Question: How is the property described in the document?
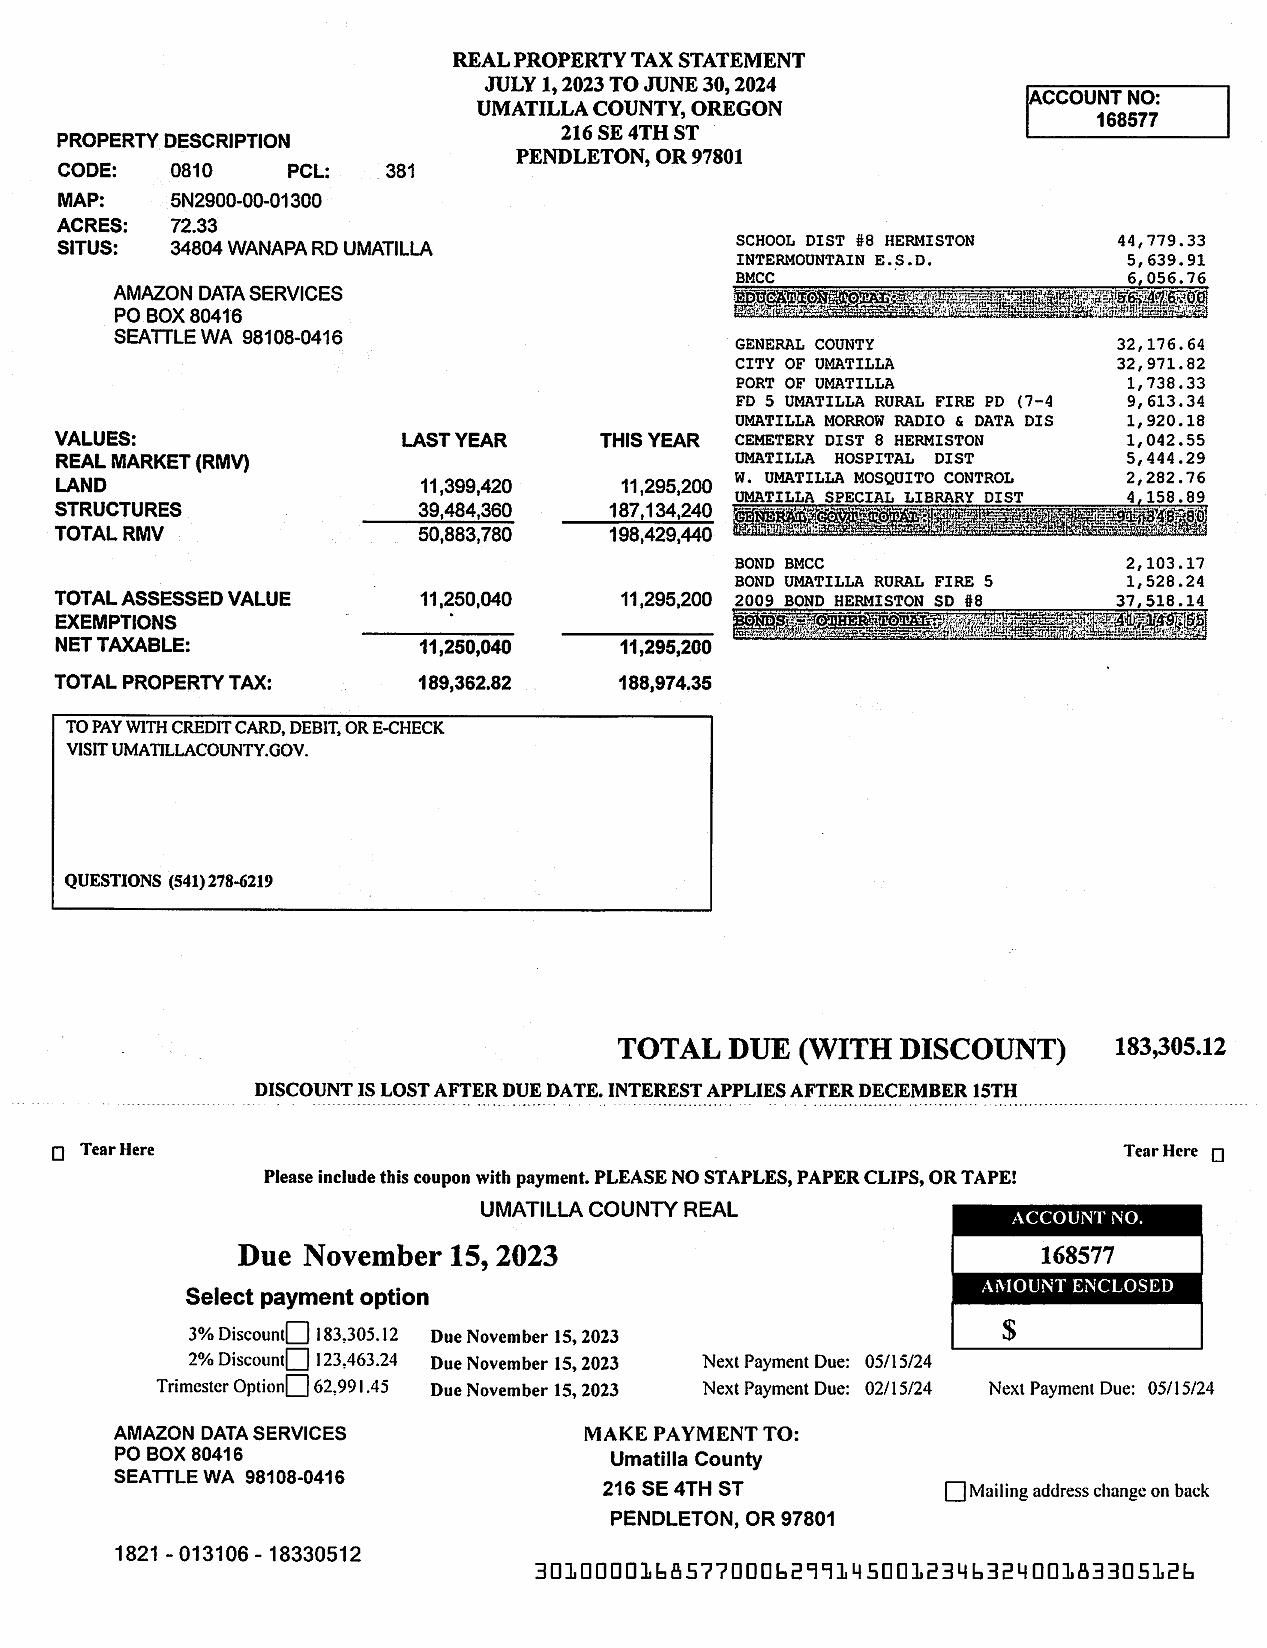
Answer: "AMAZON DATA SERVICES PO BOX 80416 SEATTLE WA 98108-0416"